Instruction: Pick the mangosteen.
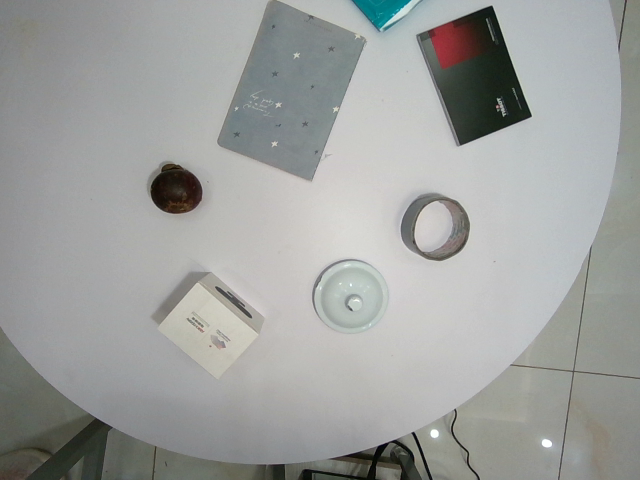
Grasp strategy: vertical